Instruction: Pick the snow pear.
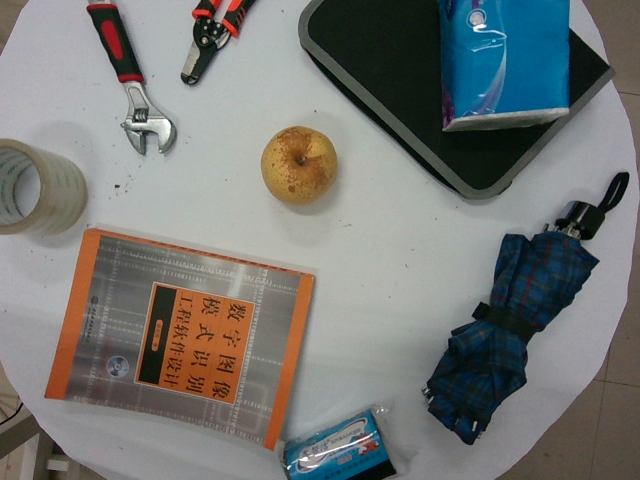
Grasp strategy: vertical